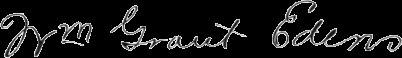
Signature of: william g edens